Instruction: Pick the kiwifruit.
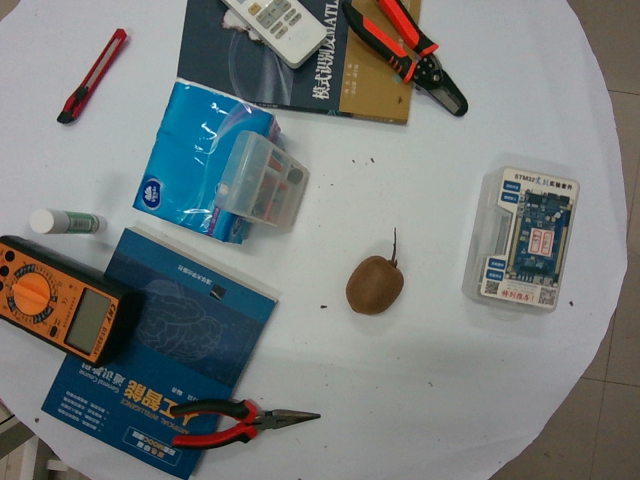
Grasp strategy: vertical